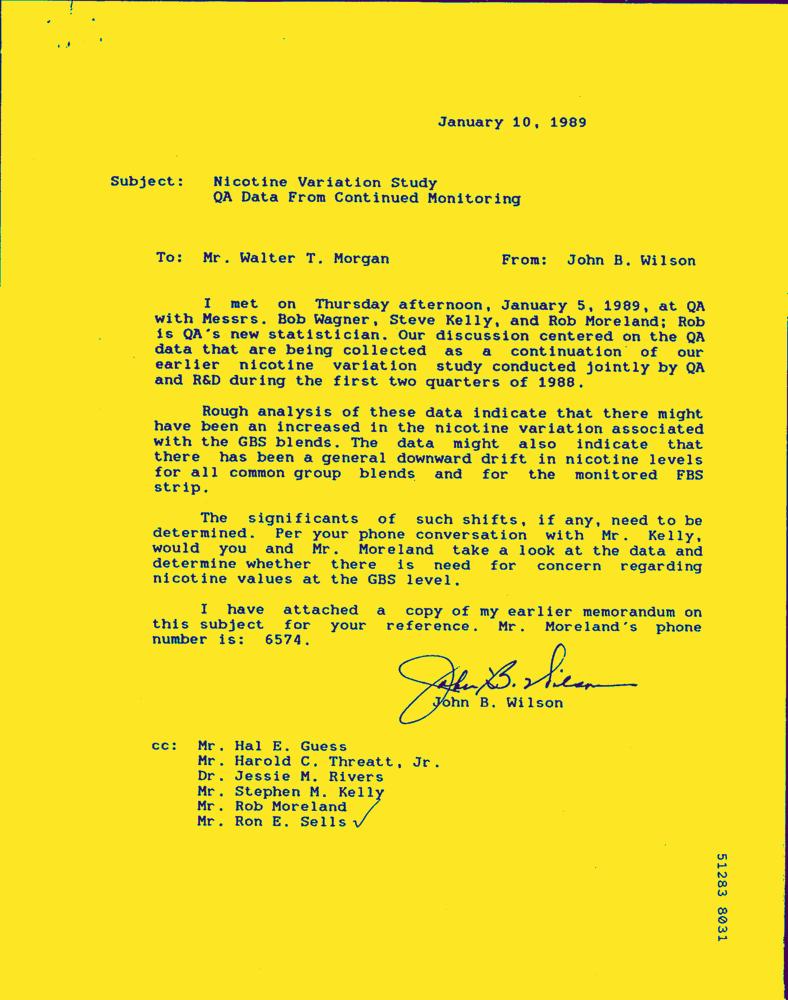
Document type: Letter-Doc